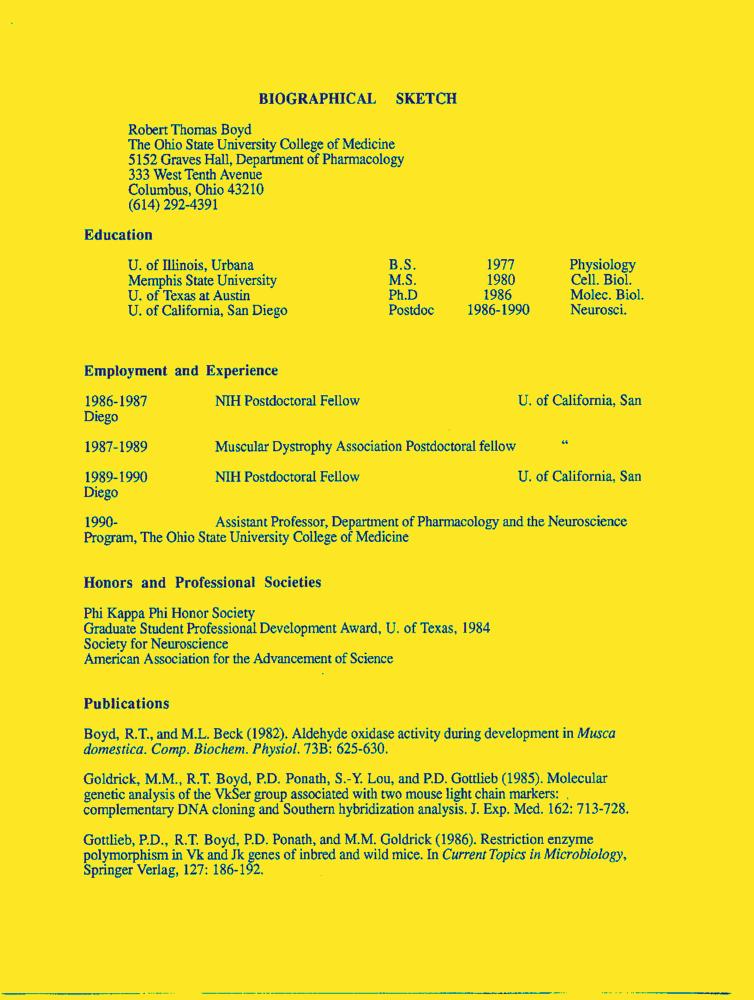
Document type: Resume-Doc